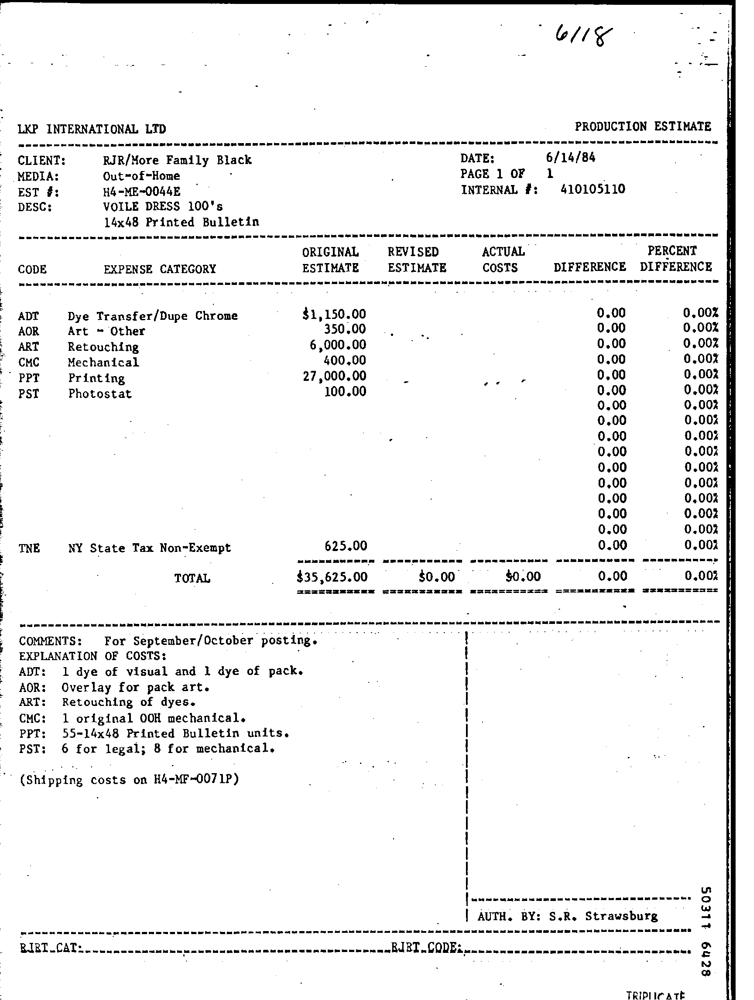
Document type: Invoice